Question: What appears to be the issue?
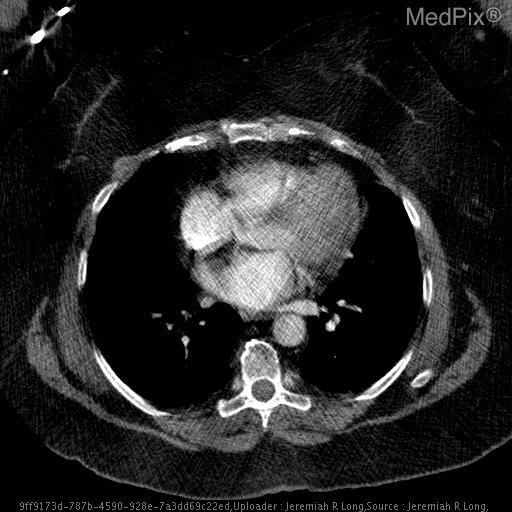
Answer: The findings suggest Axial CT images with intravenous contrast material demonstrate mild smooth thickening of the interatrial septum with diffuse fat attenuation. No pulmonary embolims was present.  Note the large amount of subcutaneous fat circumferentially compatible with a large body mass index.. Axial CT images with intravenous contrast material demonstrate mild smooth thickening of the interatrial septum with diffuse fat attenuation. No pulmonary embolims was present.  Note the large amount of subcutaneous fat circumferentially compatible with a large body mass index.. The patient might have a history of Shortness fo breath with concern for pulmonary embolism..